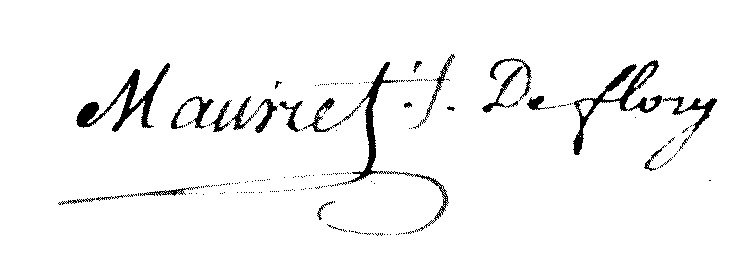
Signature of: jean mauriet de flory